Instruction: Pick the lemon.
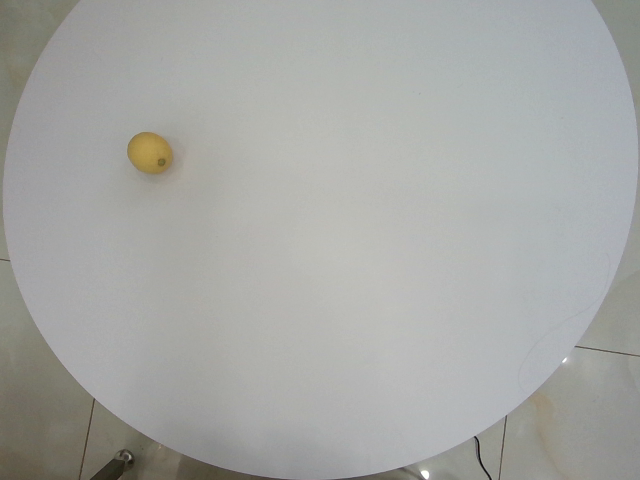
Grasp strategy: vertical